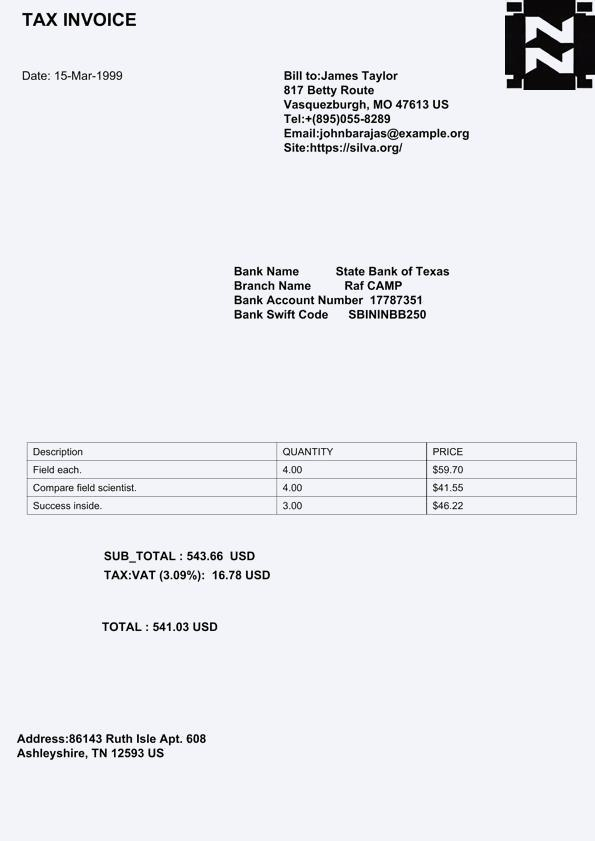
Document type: Invoice